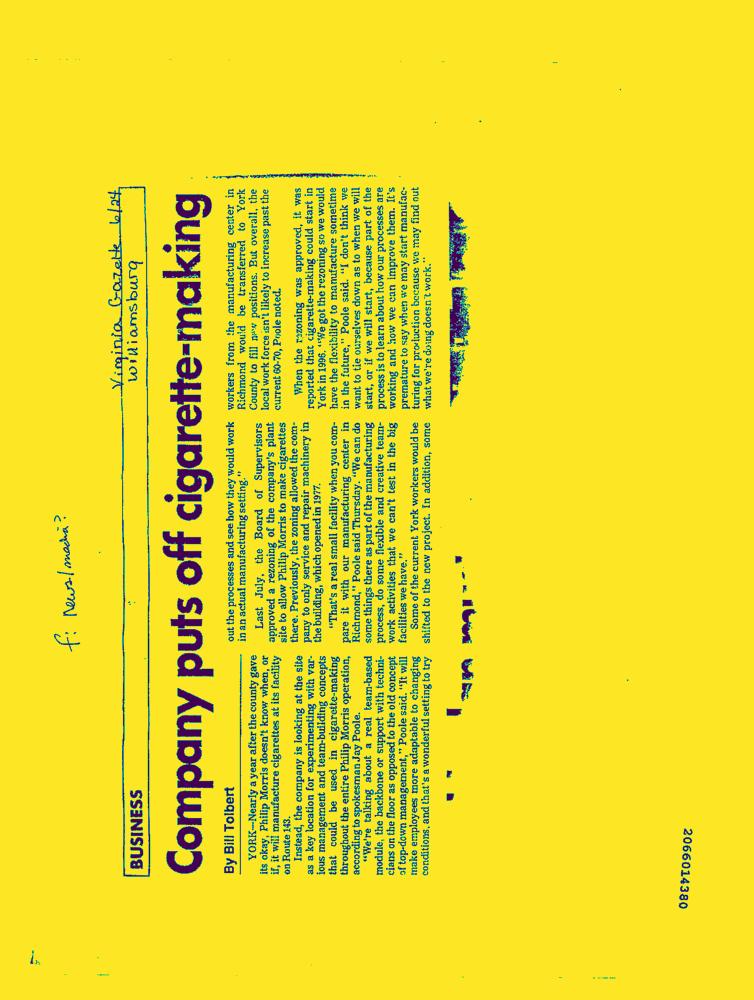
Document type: News-Article